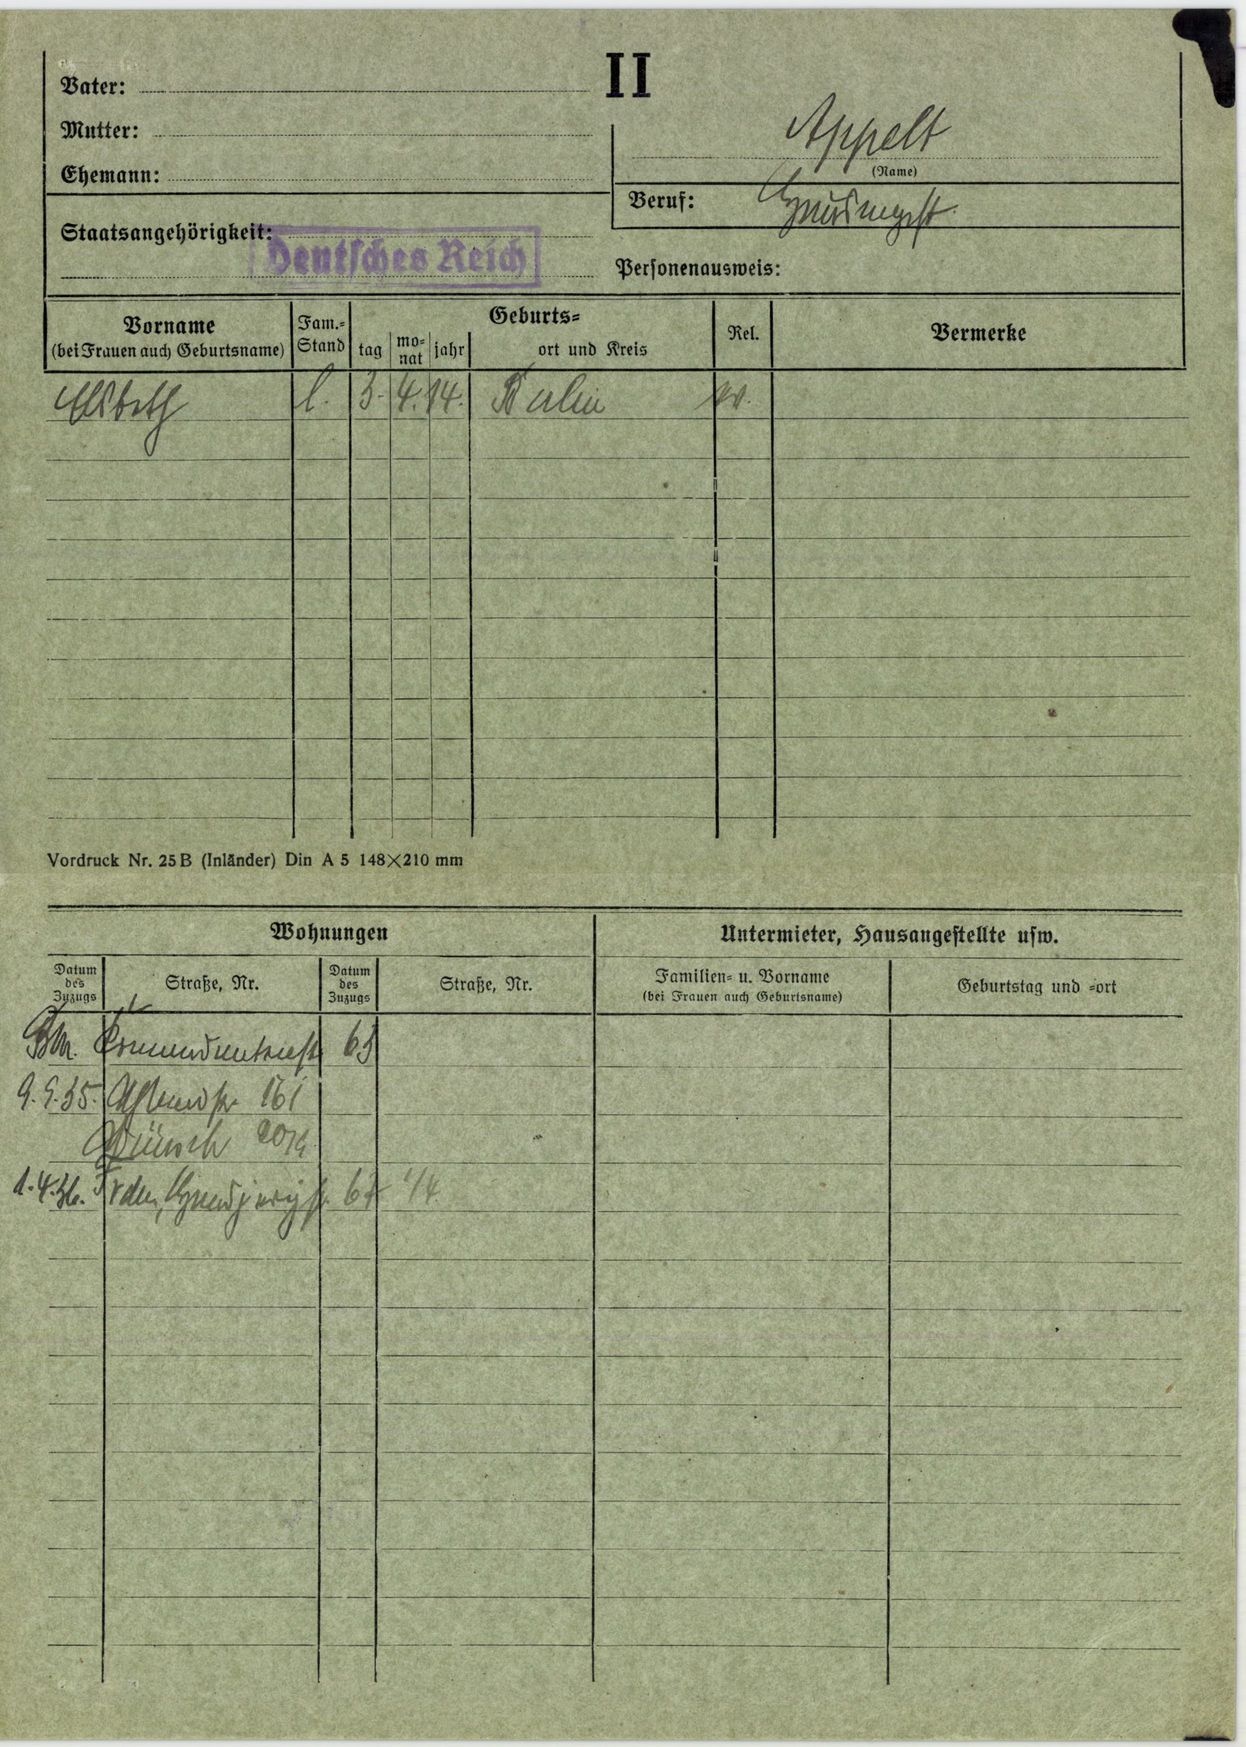
Appelt